Question: How is the history relevant to the case?
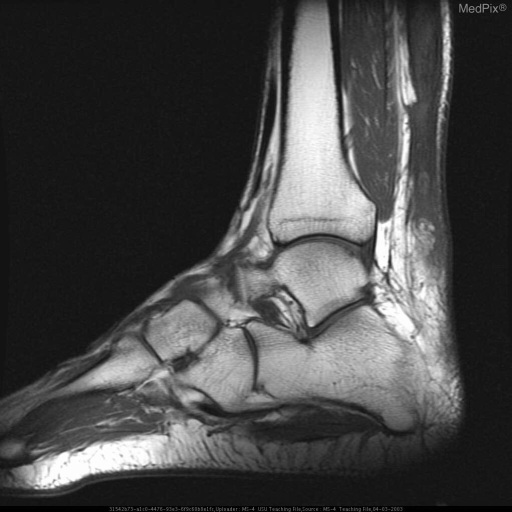
Answer: The patient's history of 50 y/o WM with left posterior lower leg pain x 2months, made worse with walking/standing. is key in understanding the case.